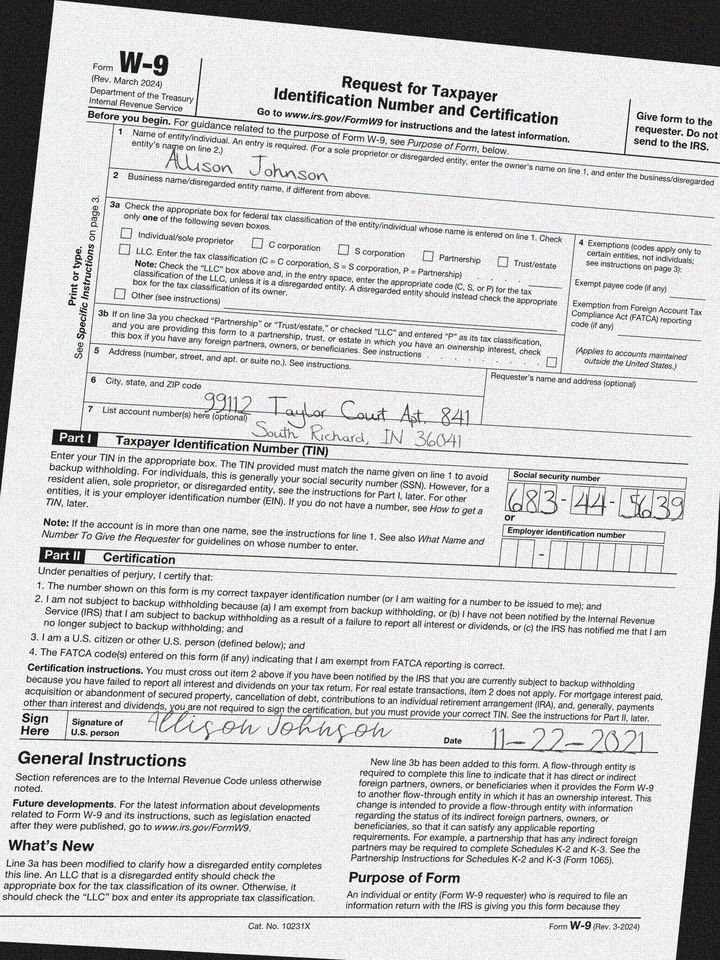
adr1: 99112 Taylor Court Apt. 841
adr2: South Richard, IN 36041
cbx: no
ssn: 683445639
enm: Allison Johnson
sdt: 11-22-2021